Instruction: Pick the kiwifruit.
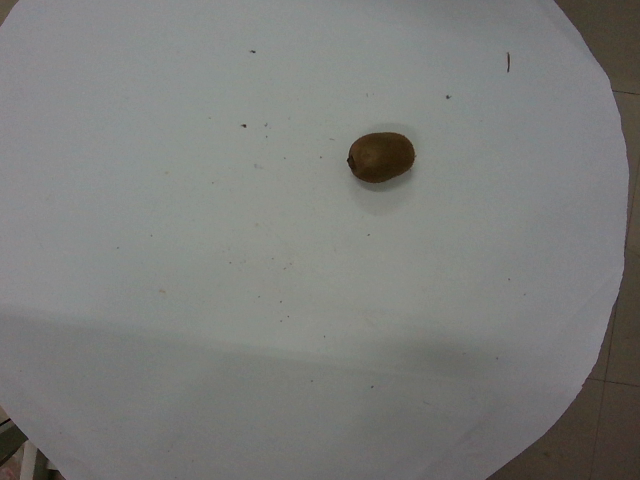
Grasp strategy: vertical